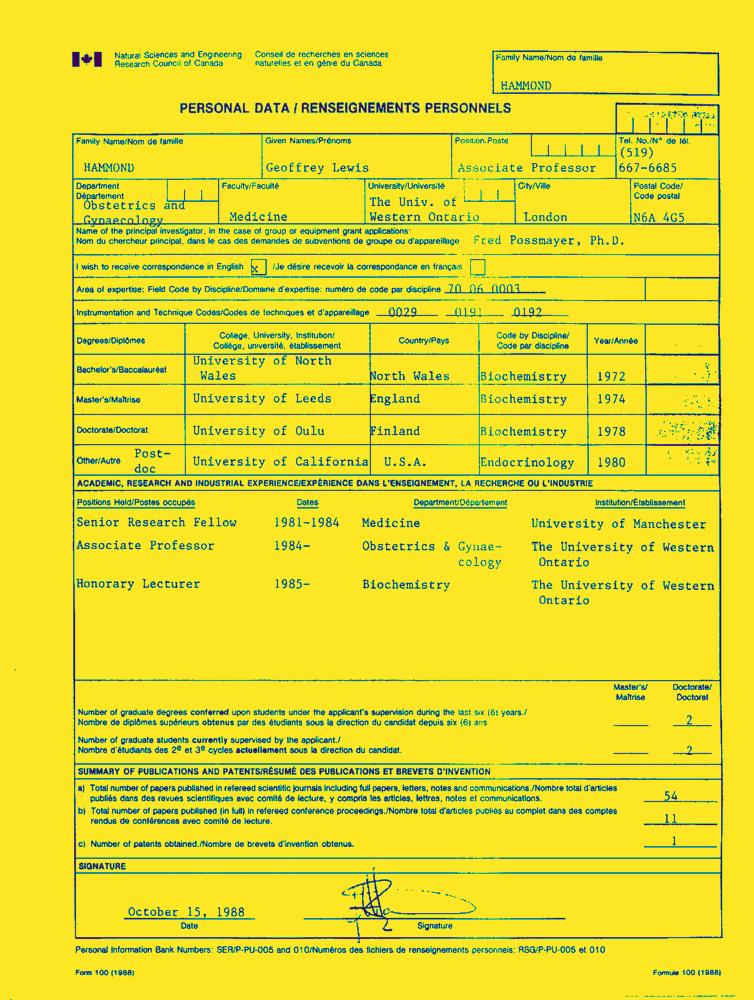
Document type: Resume-Doc